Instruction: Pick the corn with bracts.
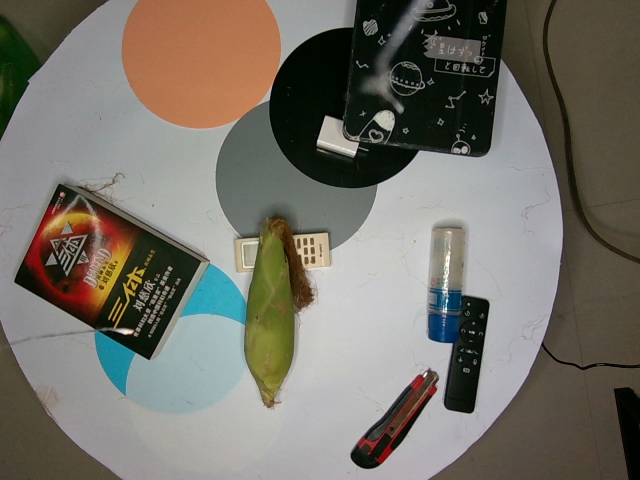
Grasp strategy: vertical